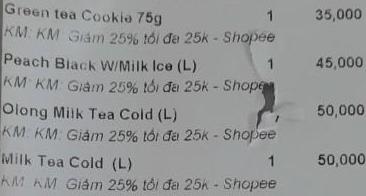
<table>
<tr>
<th>Tên</th>
<th>Đơn Giá</th>
<th>Thành Tiền</th>
</tr>
<tr>
<td>Green tea Cookie 75g<br/>1<br/>KM: KM Giảm 25% tối đa 25k - Shopee</td>
<td>35,000</td>
<td>35,000</td>
</tr>
<tr>
<td>Peach Black W/Milk Ice (L)<br/>1<br/>KM: KM Giảm 25% tối đa 25k - Shopee</td>
<td>45,000</td>
<td>45,000</td>
</tr>
<tr>
<td>Olong Milk Tea Cold (L)<br/>1<br/>KM: KM Giảm 25% tối đa 25k - Shopee</td>
<td>50,000</td>
<td>50,000</td>
</tr>
<tr>
<td>Milk Tea Cold (L)<br/>1<br/>KM: KM Giảm 25% tối đa 25k - Shopee</td>
<td>50,000</td>
<td>50,000</td>
</tr>
</table>